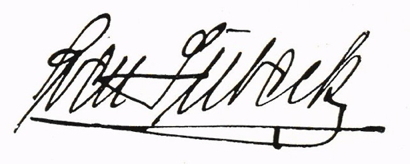
Signature of: sven lübeck